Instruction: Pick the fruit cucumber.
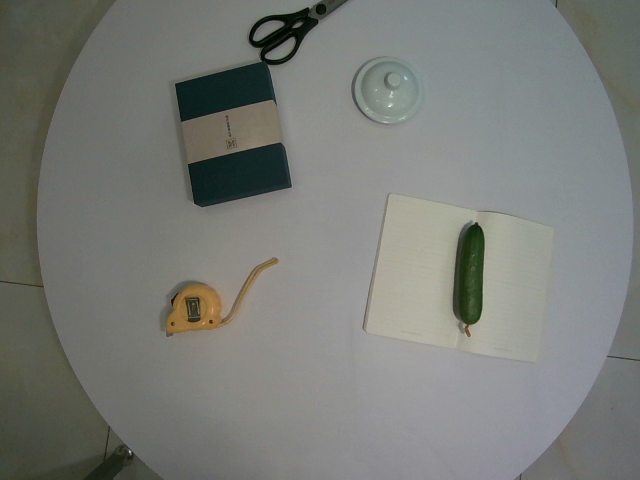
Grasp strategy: vertical